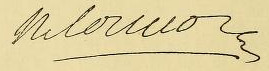
Signature of: françois michel le tellier marquis de louvois